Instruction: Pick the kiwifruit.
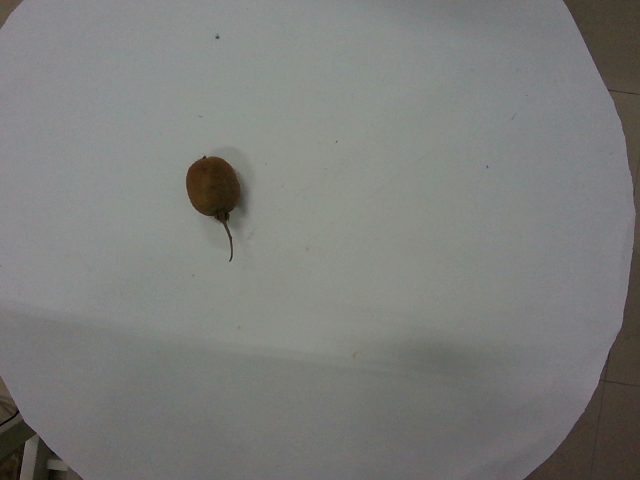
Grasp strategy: vertical